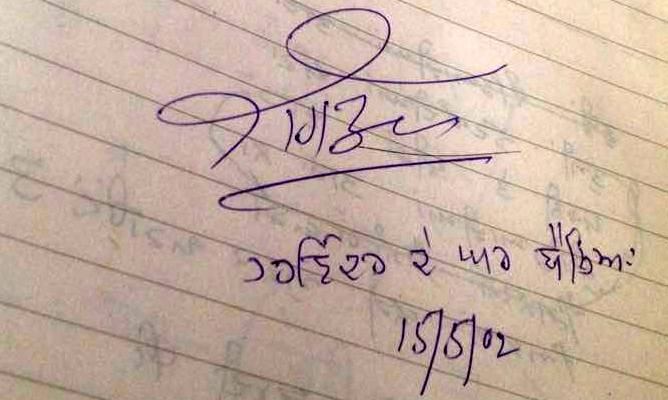
Signature of: jagtar